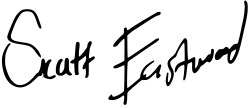
Signature of: scott eastwood